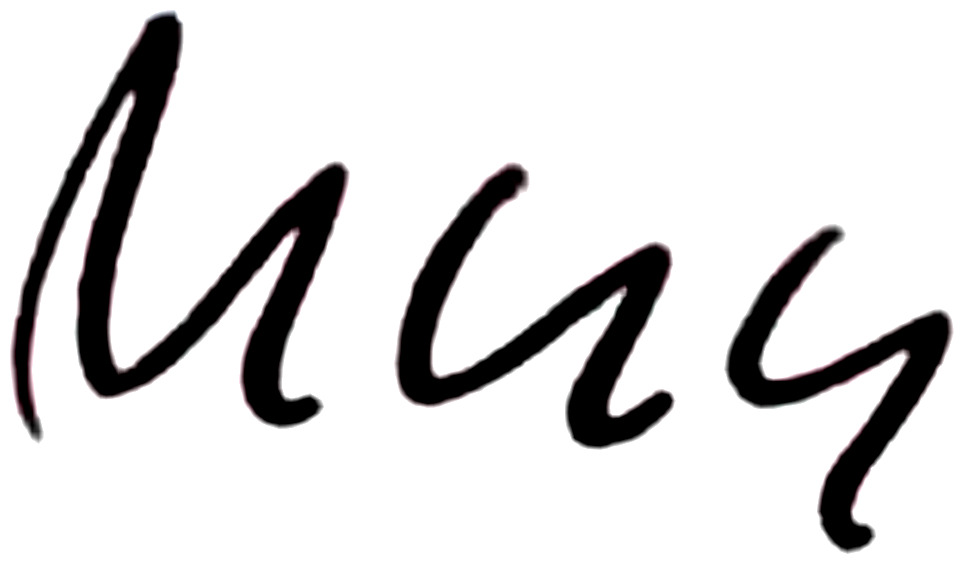
Signature of: ugo mifsud bonnici